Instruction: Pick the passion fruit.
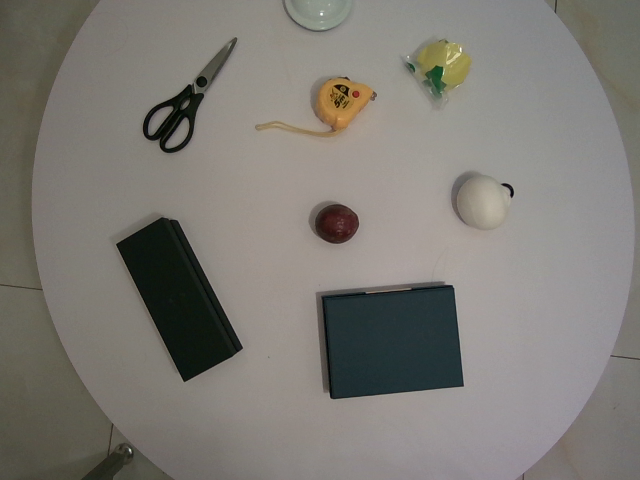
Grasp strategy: vertical